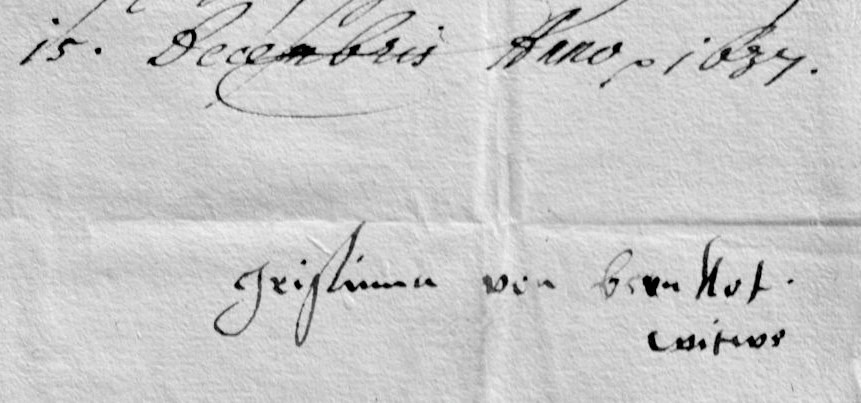
Signature of: christine von dietz